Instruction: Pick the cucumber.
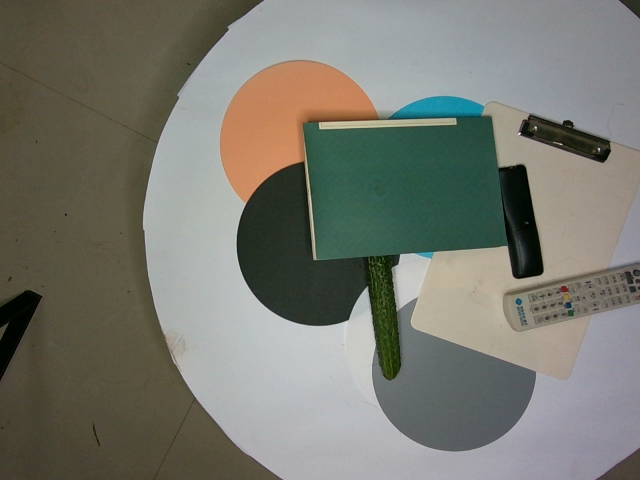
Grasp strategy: vertical